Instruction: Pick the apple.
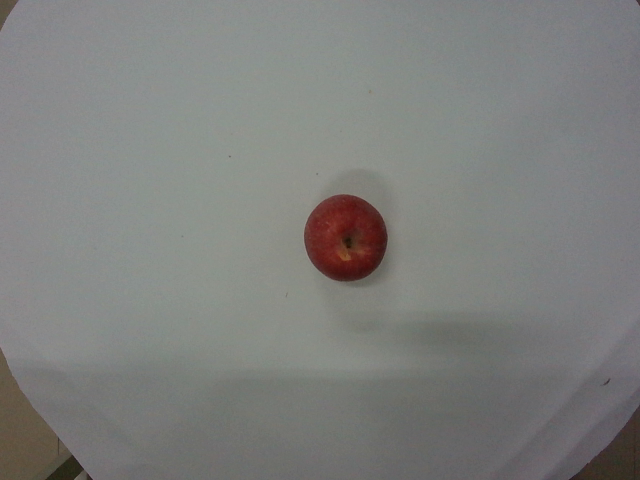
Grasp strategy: vertical